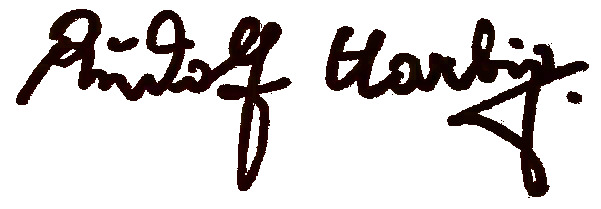
Signature of: rudolf harbig